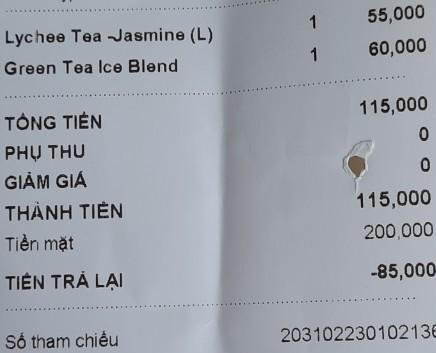
<table>
<tr>
<td>Lychee Tea Jasmine (L)</td>
<td>1</td>
<td>55,000</td>
</tr>
<tr>
<td>Green Tea Ice Blend</td>
<td>1</td>
<td>60,000</td>
</tr>
</table>

TỔNG TIỀN 115,000
PHỤ THU 0
GIẢM GIÁ 0
THÀNH TIỀN 115,000
Tiền mặt 200,000
TIỀN TRẢ LẠI -85,000

Số tham chiếu 203102230102136